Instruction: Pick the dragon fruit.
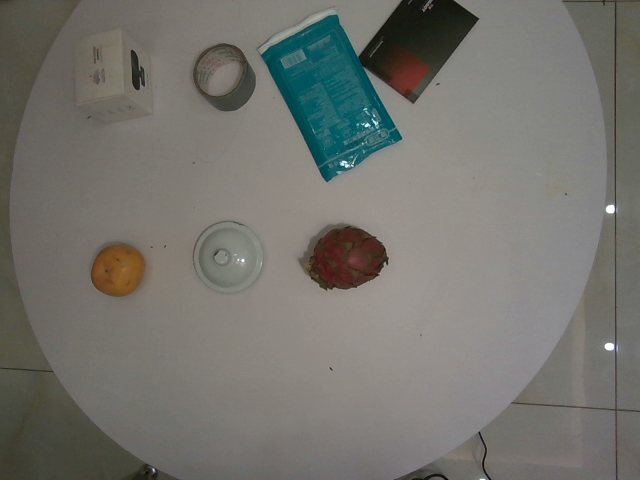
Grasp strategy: vertical